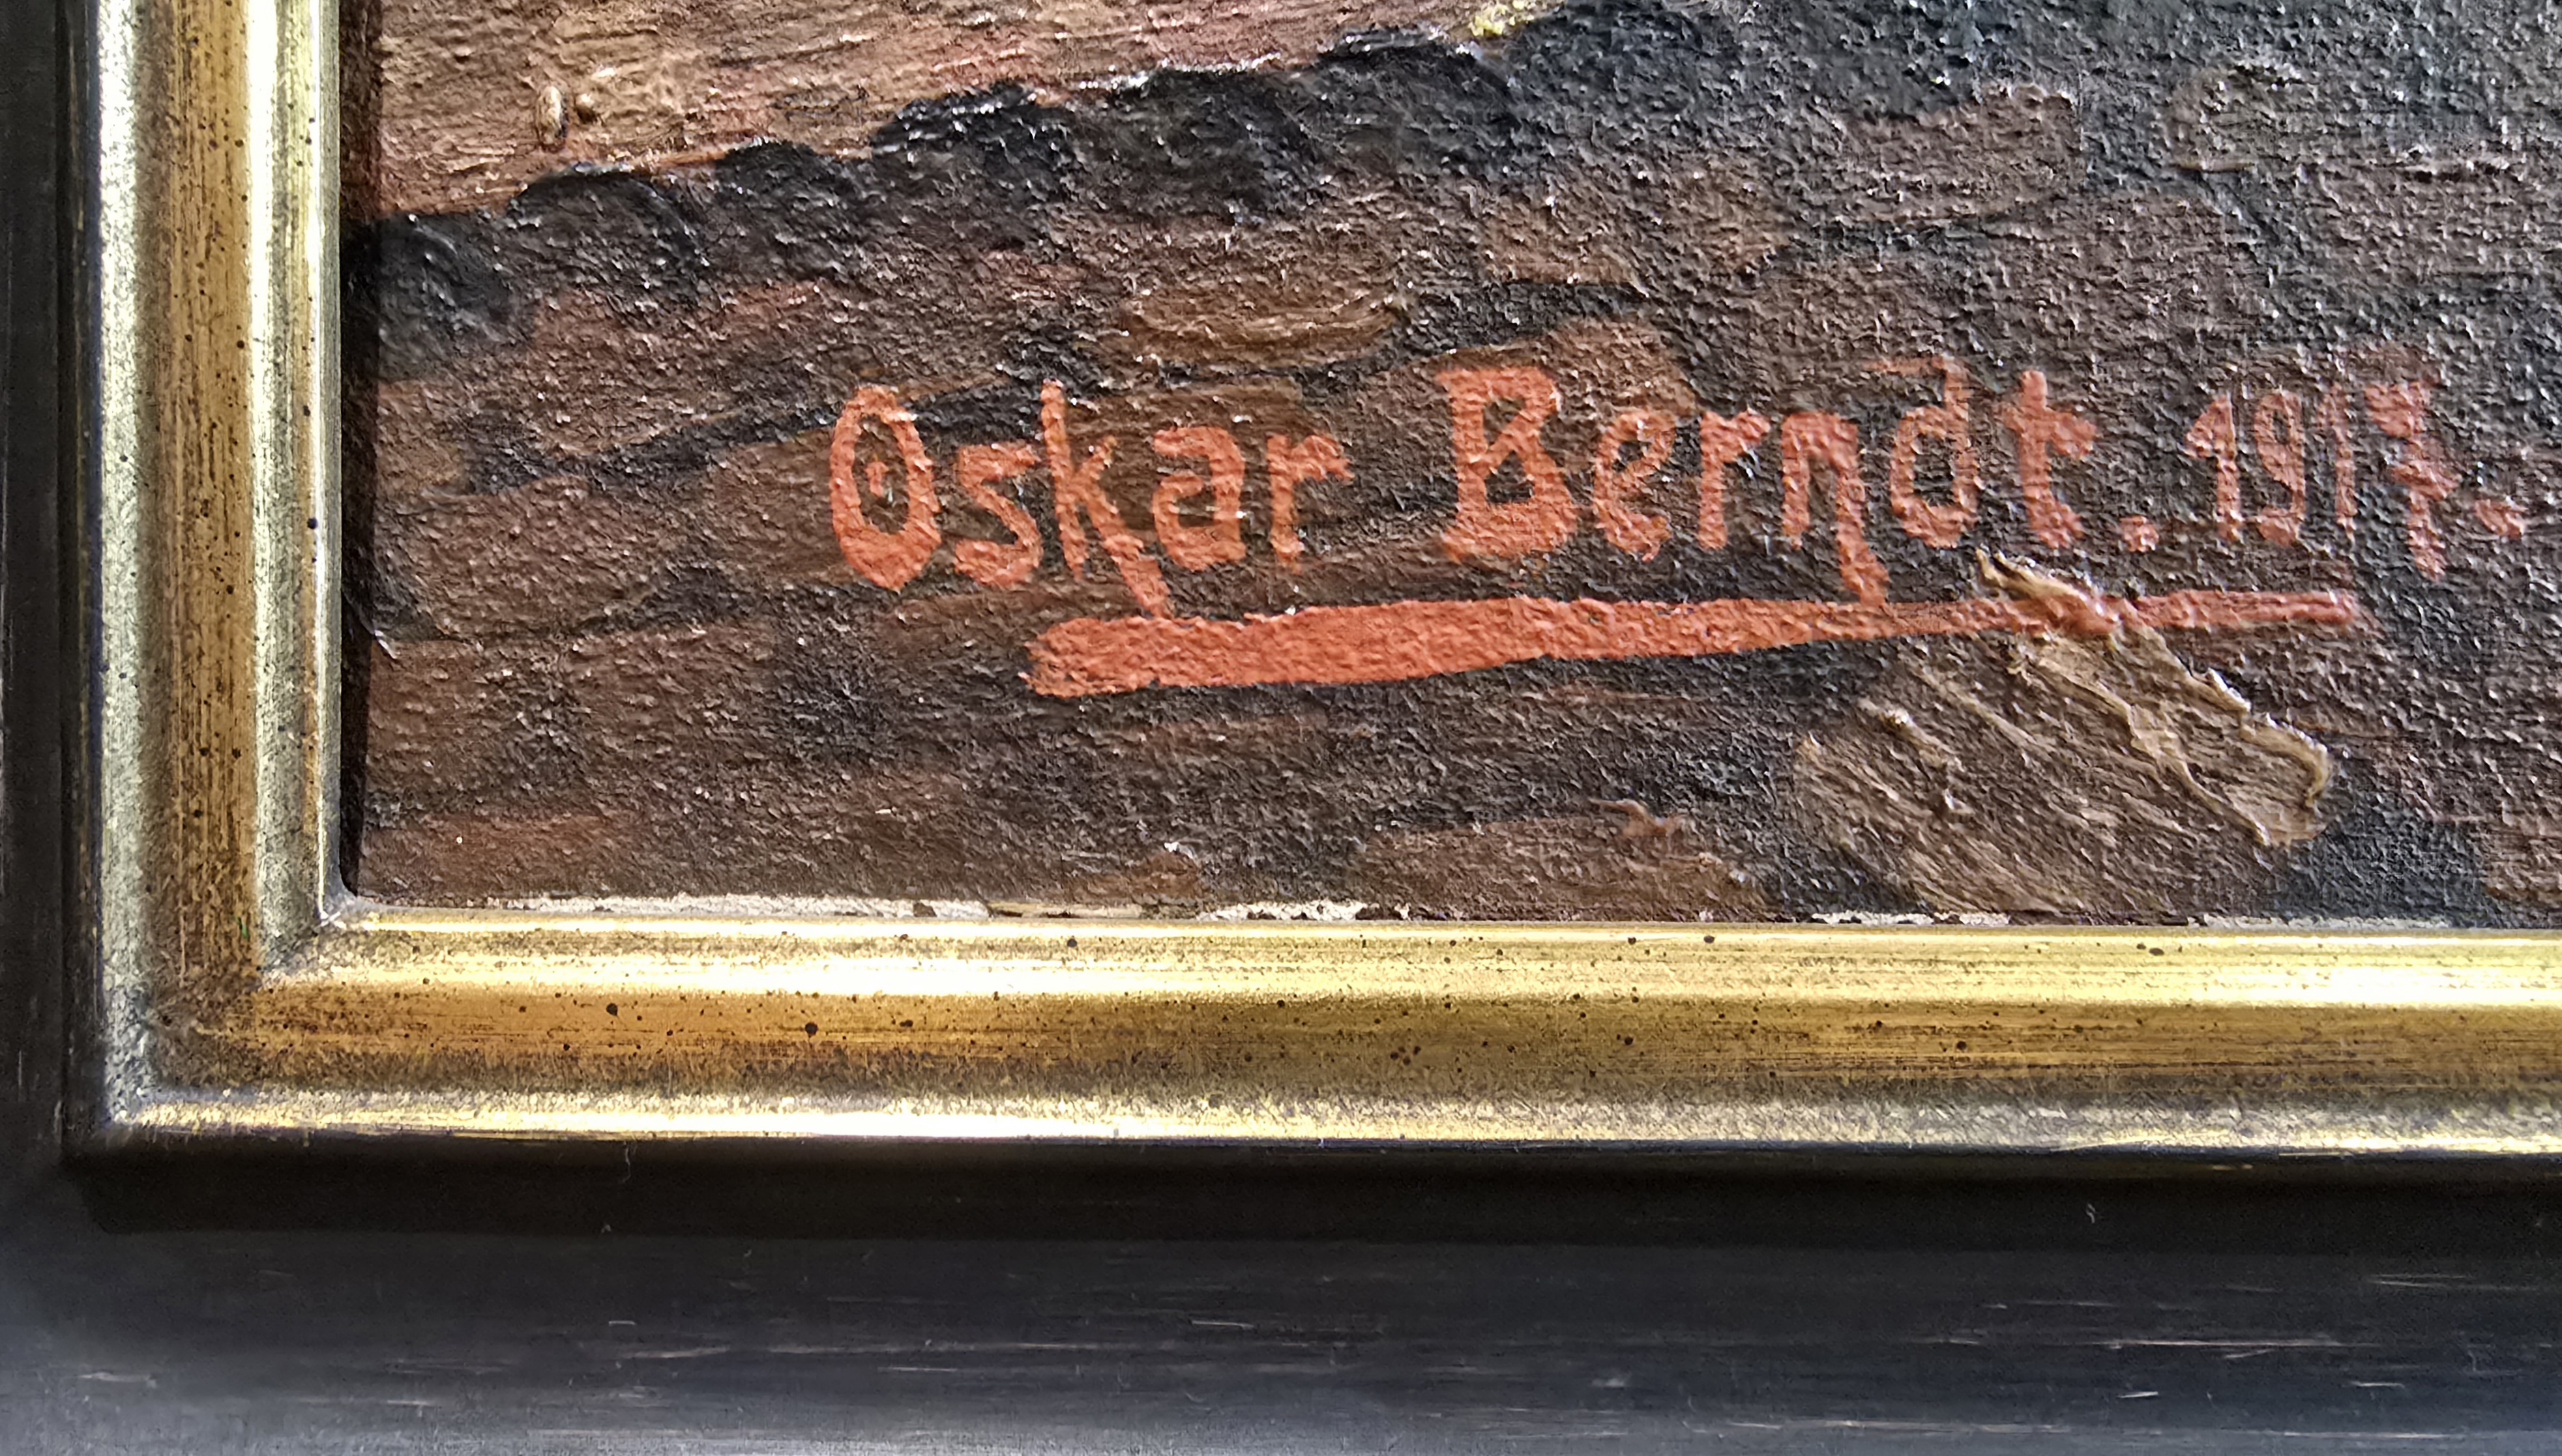
Signature of: q136456815